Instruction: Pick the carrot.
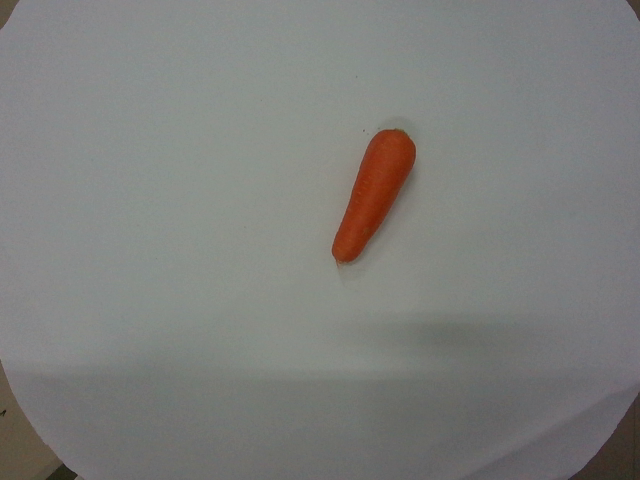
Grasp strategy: vertical